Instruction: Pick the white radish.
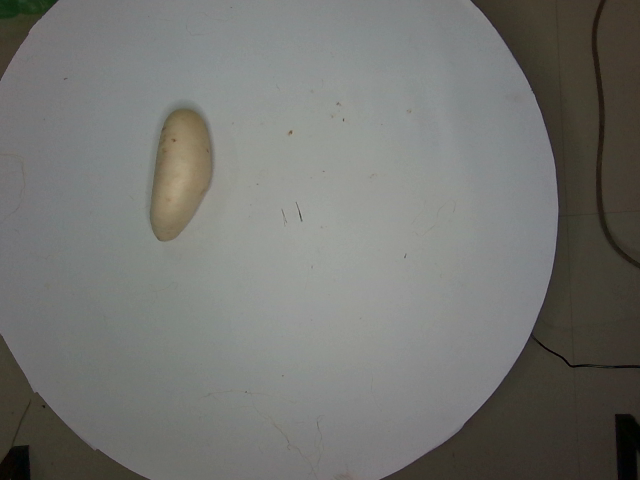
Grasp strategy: vertical